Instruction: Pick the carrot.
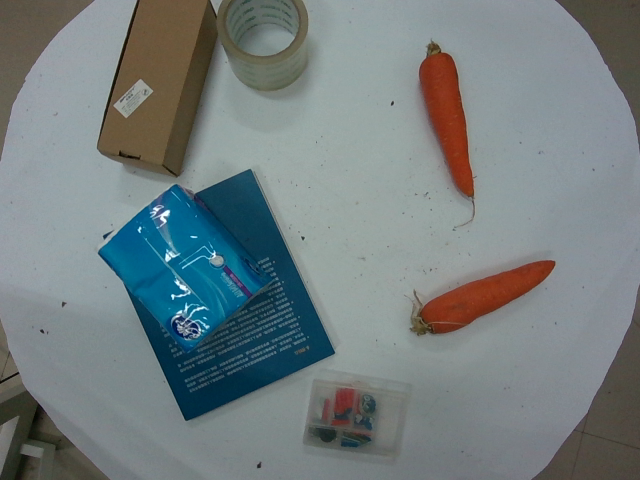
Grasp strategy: vertical